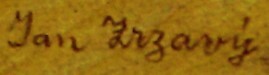
Signature of: jan zrzavý